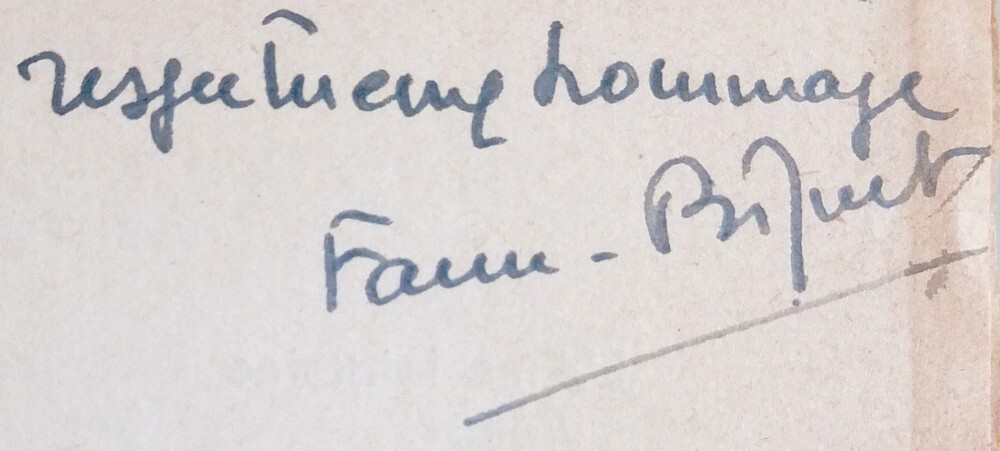
Signature of: jacques decrest